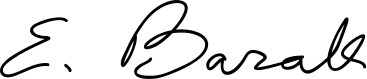
Signature of: ehud barak